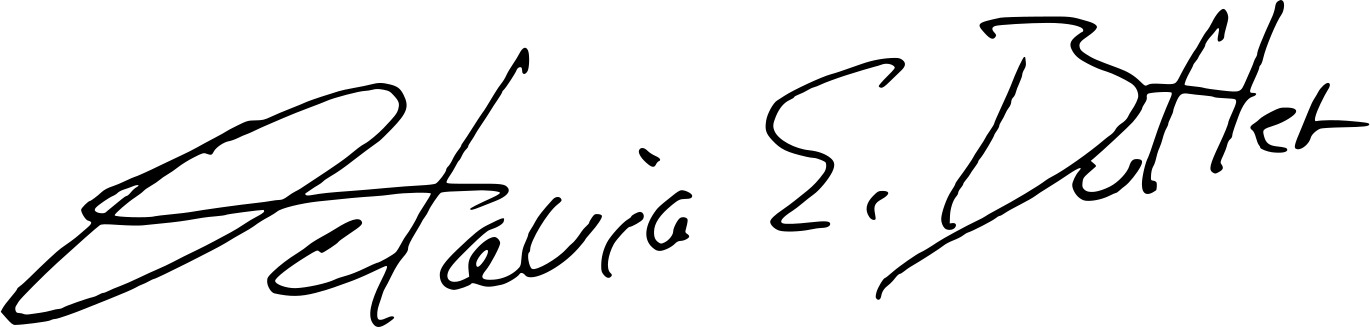
Signature of: octavia e butler